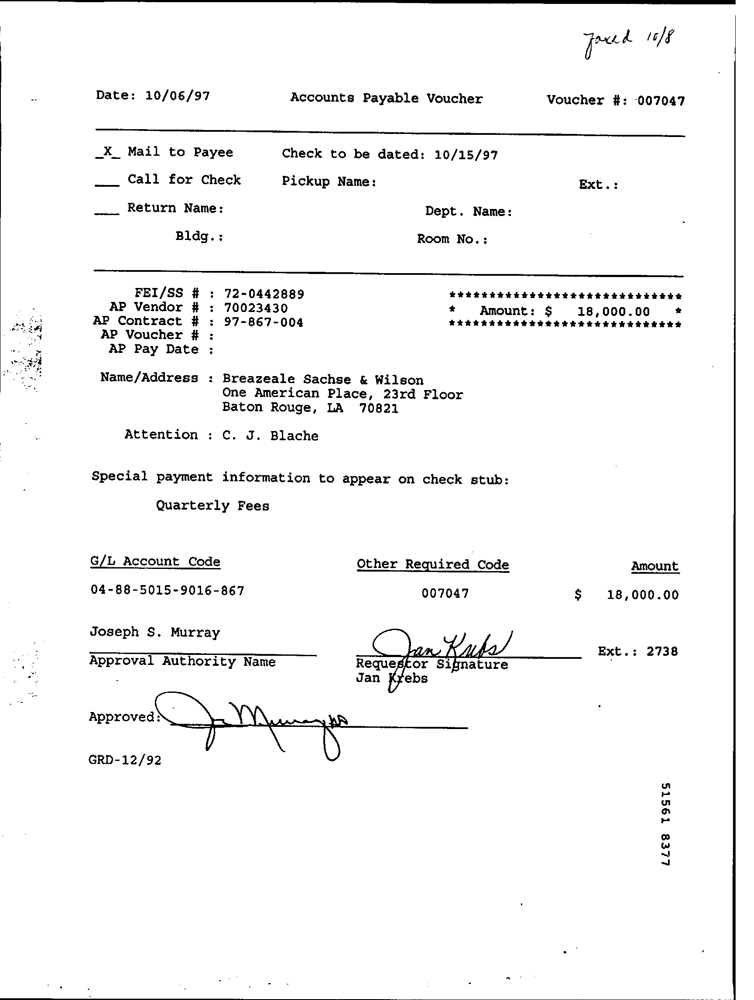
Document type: Invoice